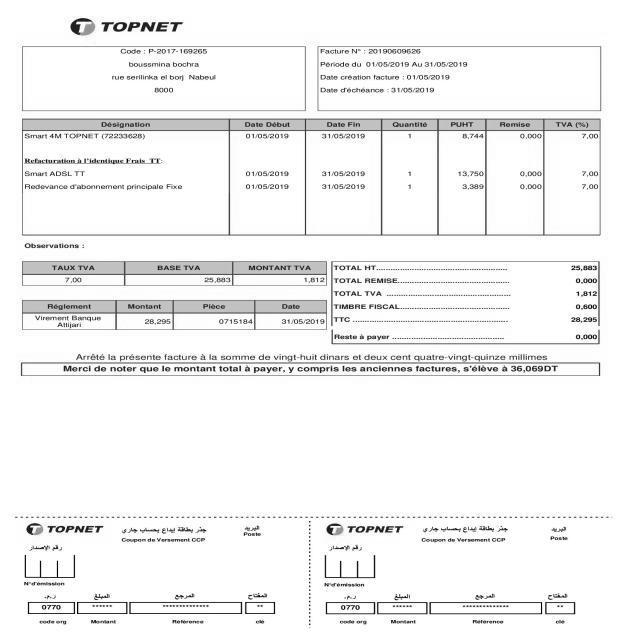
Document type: Invoice